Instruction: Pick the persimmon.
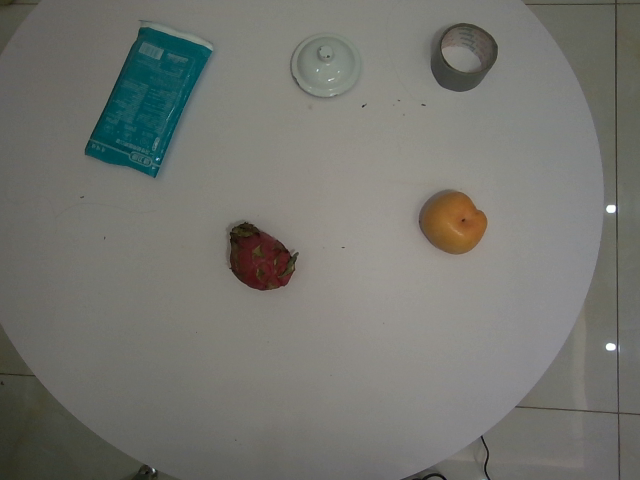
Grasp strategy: vertical